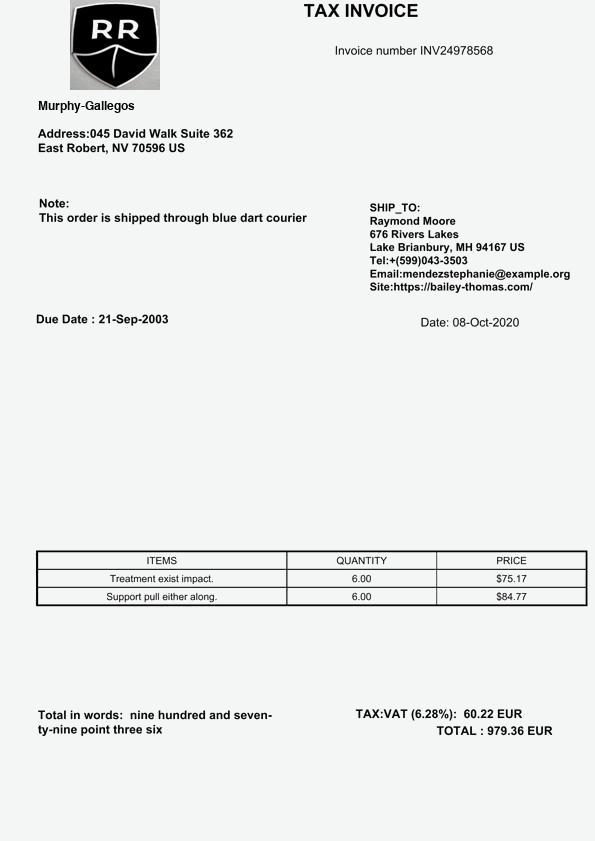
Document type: Invoice